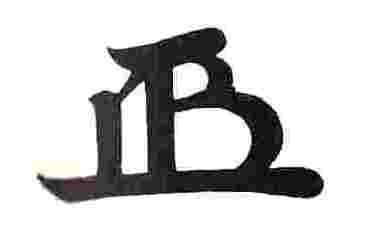
Signature of: tokugawa ieyoshi